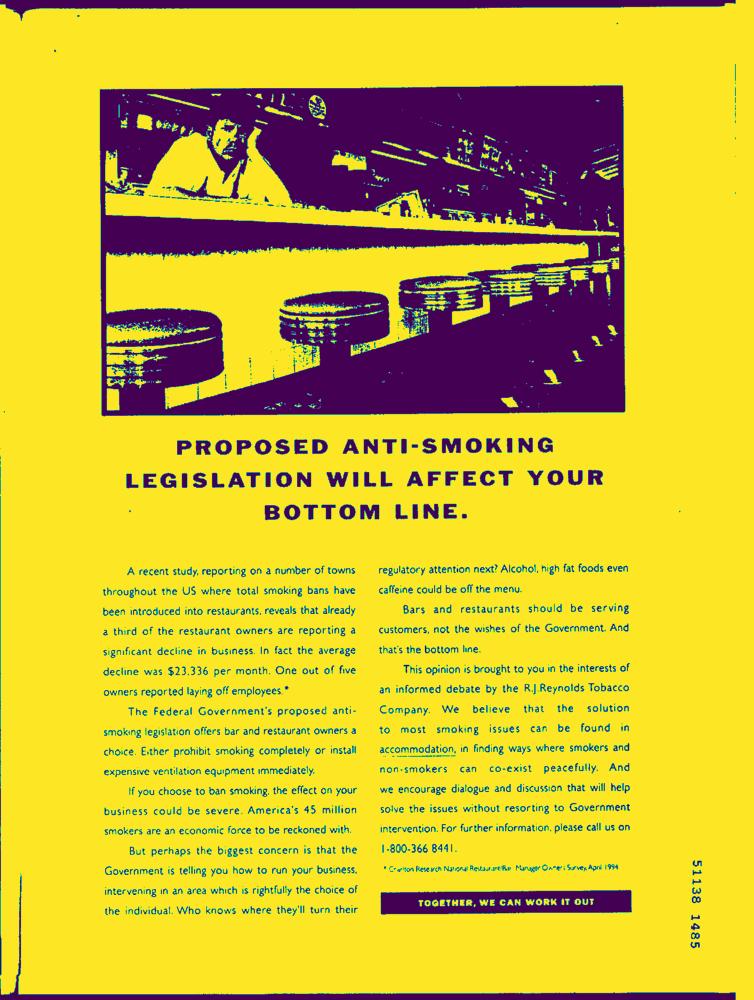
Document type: AD